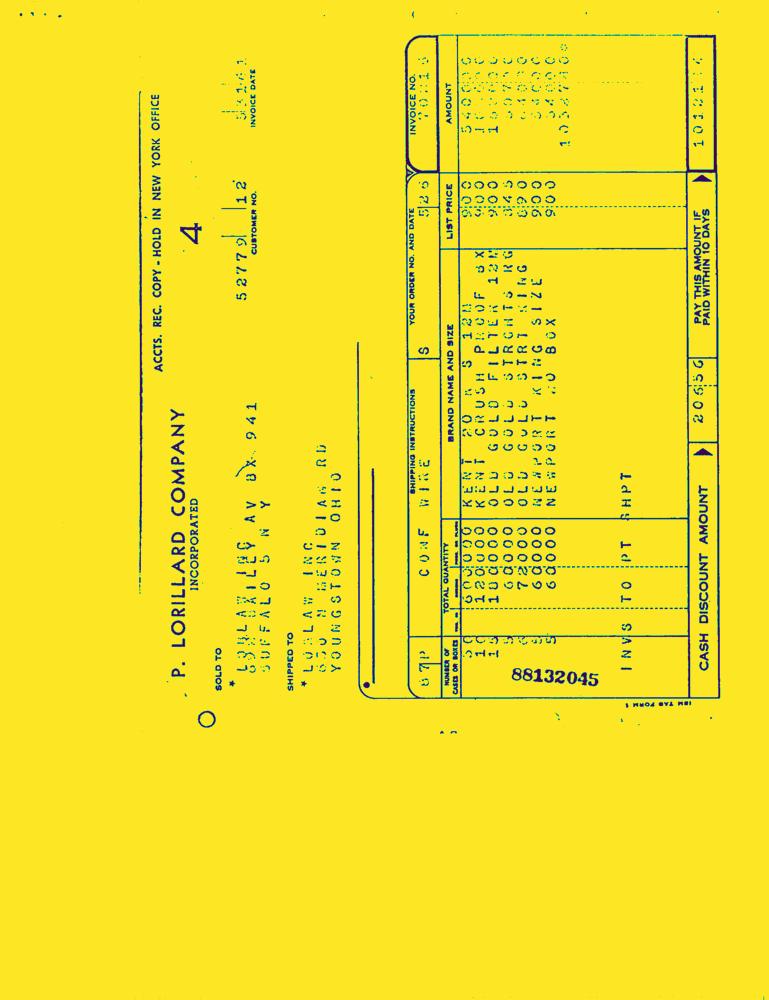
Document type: Invoice-Doc